Question: What might the diagnosis be?
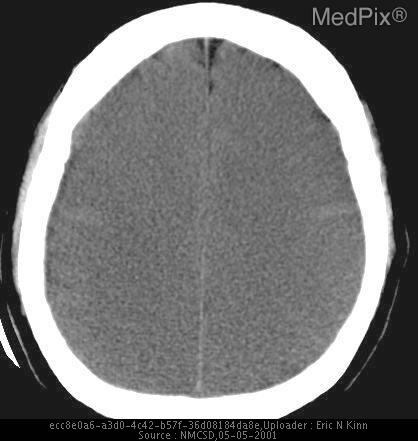
Answer: The possible diagnosis includes Any anoxic or hypoxic events - to include drowning, strangulation
Closed Head Injury
(These findings can be normal in premature infants).